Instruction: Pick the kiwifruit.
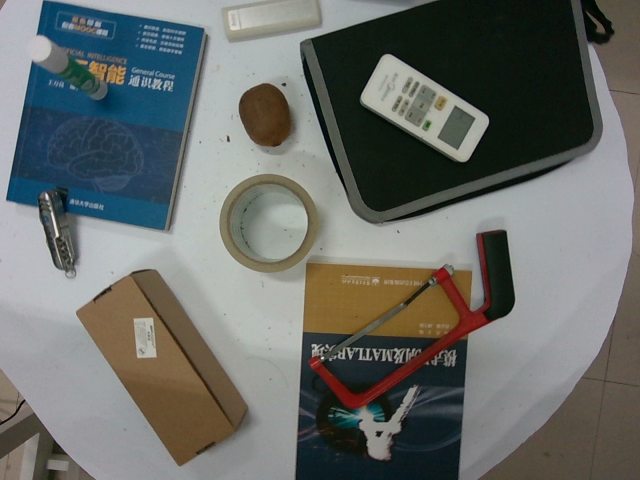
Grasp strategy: vertical